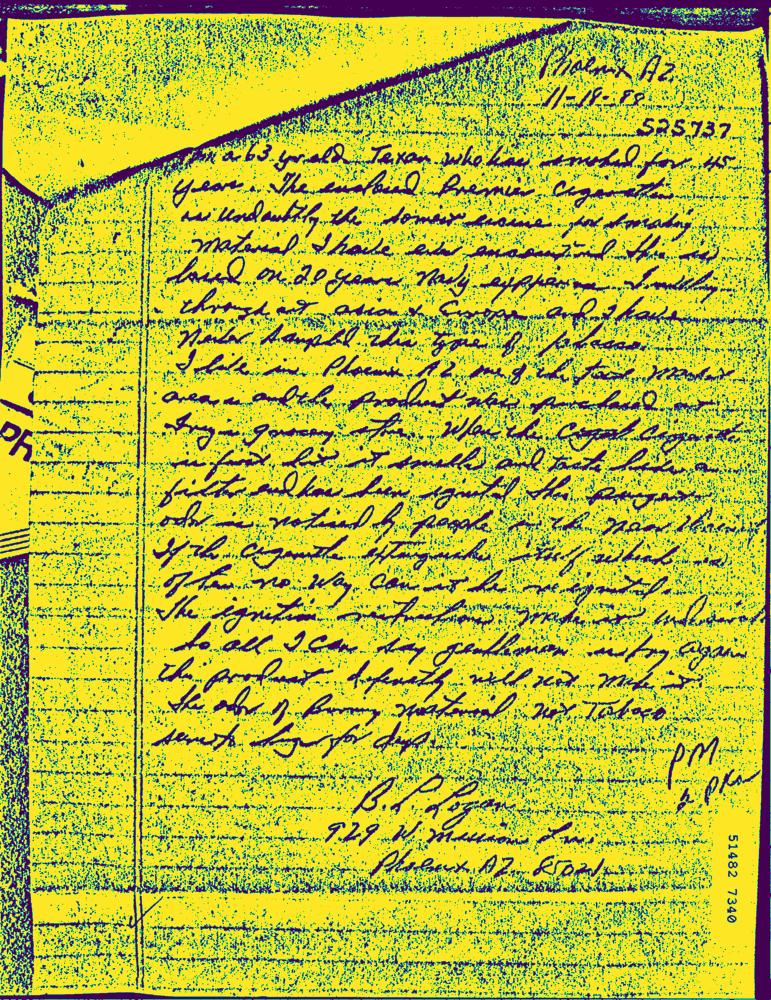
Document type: Hand-Written